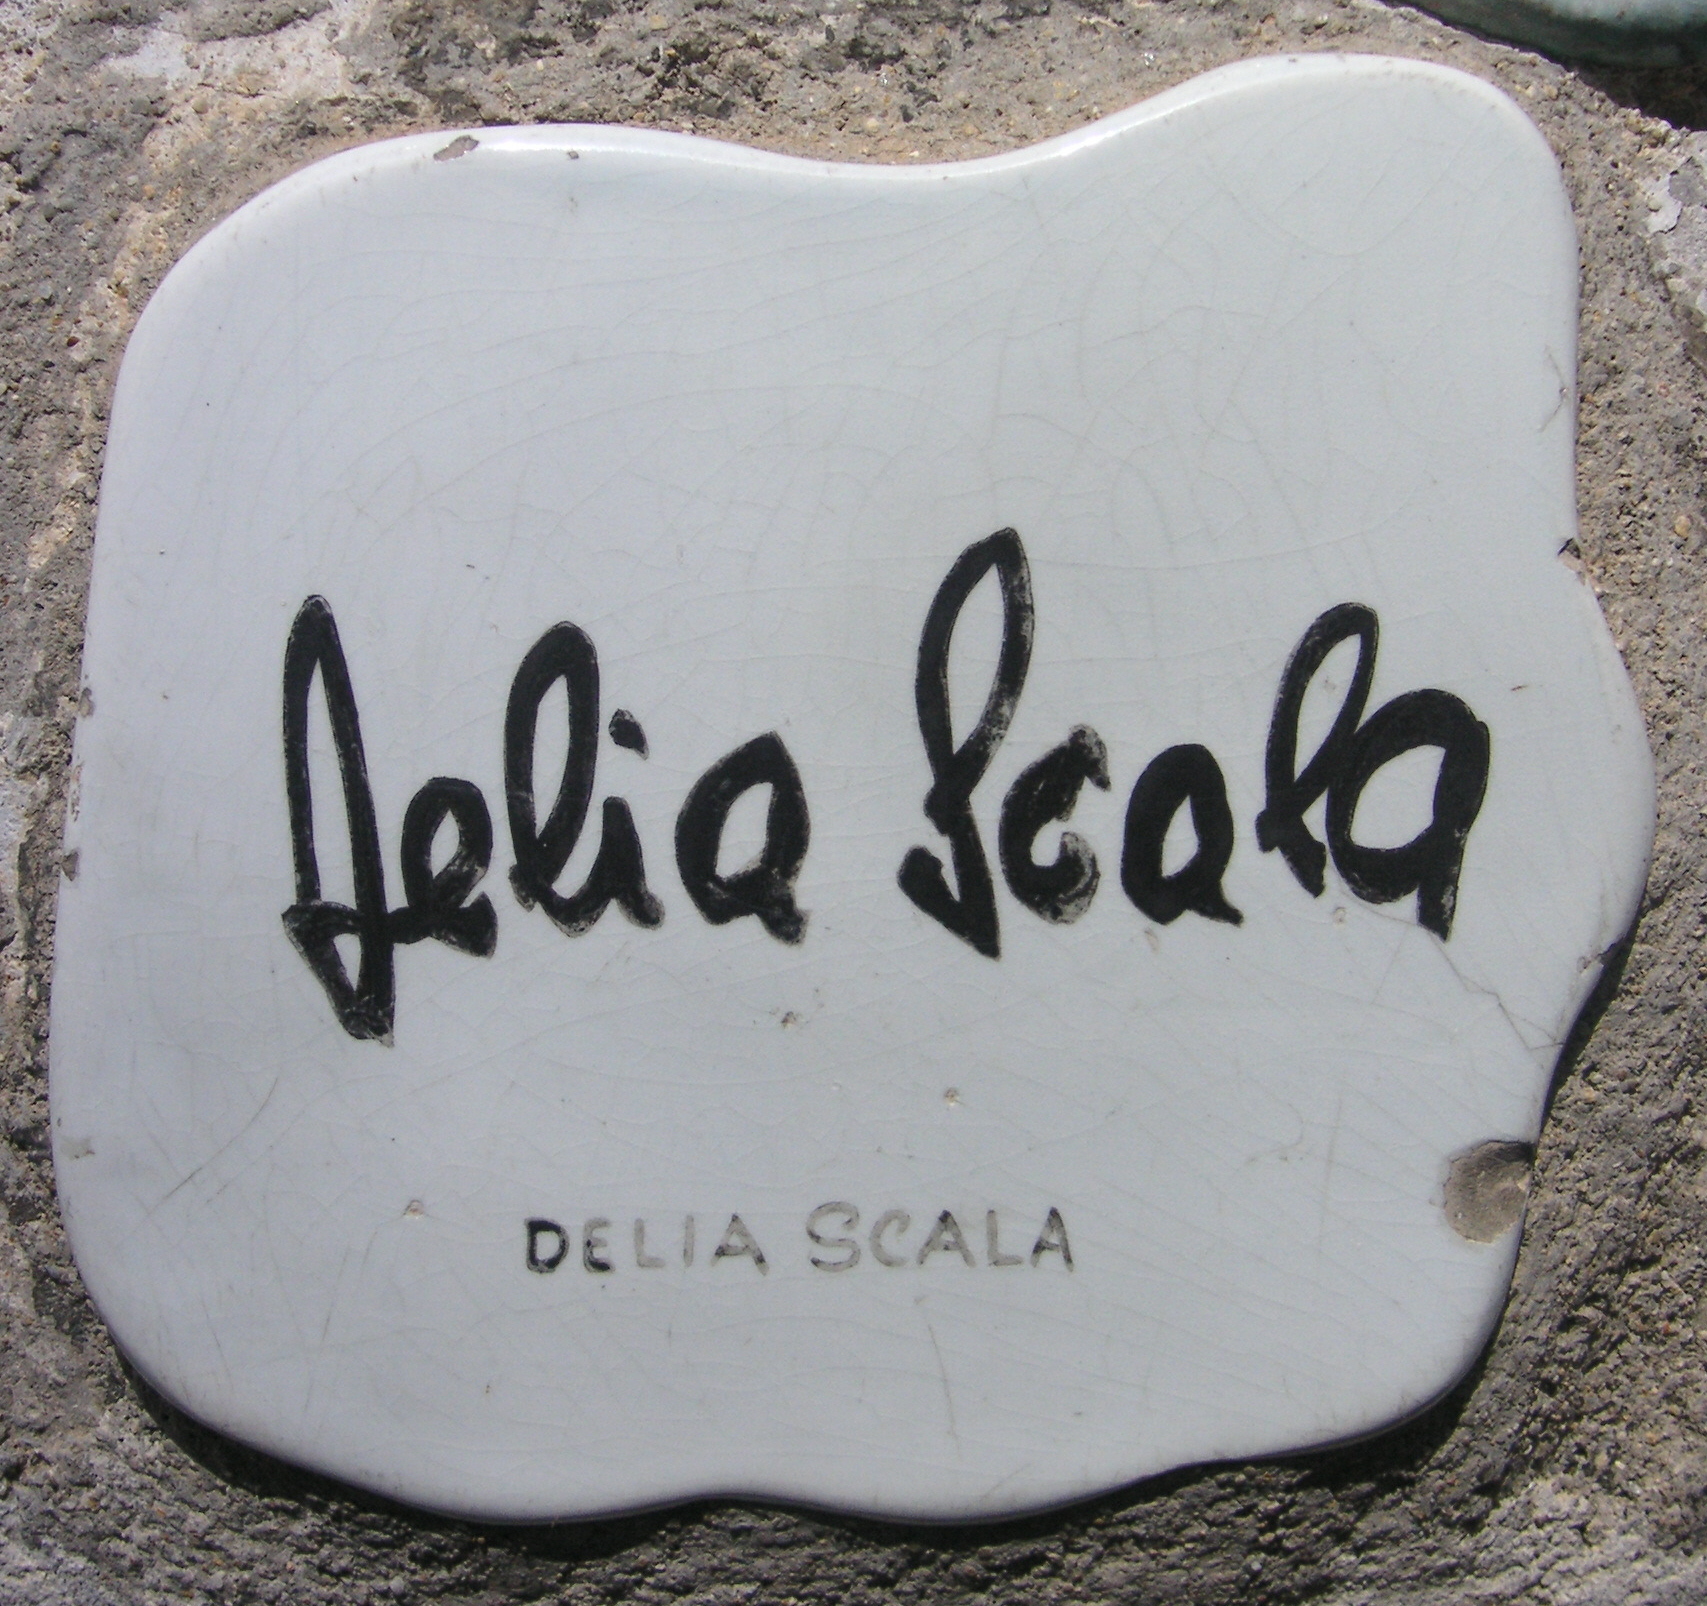
Signature of: delia scala